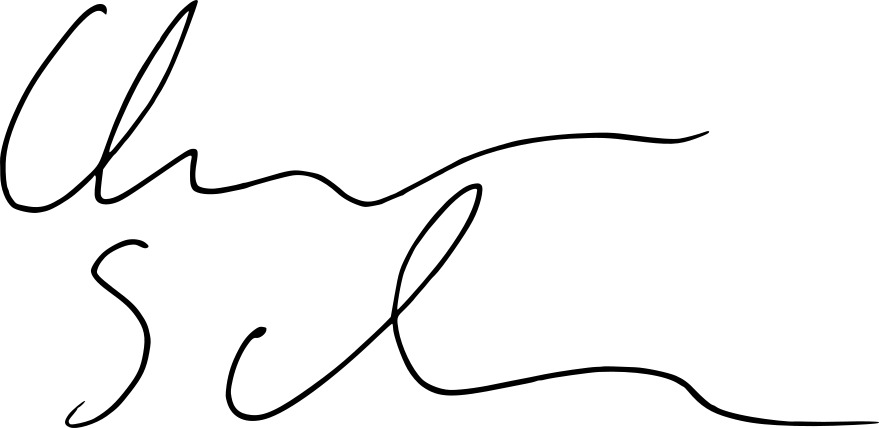
Signature of: christian schmidt